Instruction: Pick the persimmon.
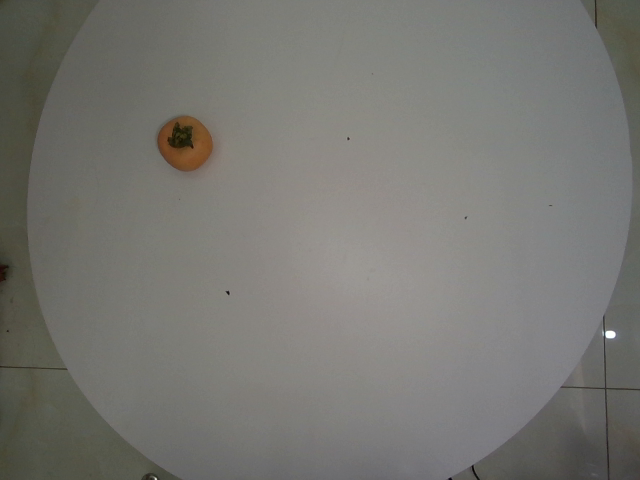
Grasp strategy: vertical